Question: What are the imaging findings?
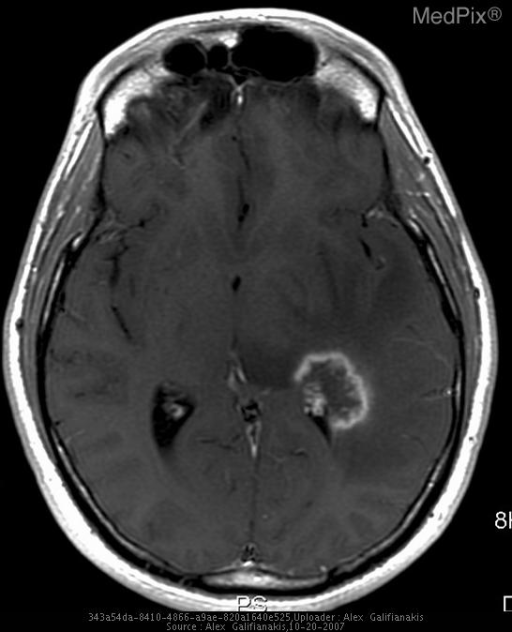
Answer: The imaging shows • 12 months following gamma knife therapy, follow up imaging revealed a rim-enhancing mass in the left temporal lobe adjacent to the posterior horn of the left ventricle. Surrounding this lesion is extensive T2-high signal, likely representing edema.
•  Initial MR images show malacic changes in the frontal lobes with  an incidental prominent vascular structures suggestive of a developmental venous anomaly.
• Arteriogram also performed to therapy confirmed the presence of an AVM, predominantly fed by left lateral posterior choroidal artery. Axial T1WI post-gadolinium administrationdemonstrating a new rim-enhancing mass is seen in the left temporal lobe adjacent to the posterior horn of the left ventricle..